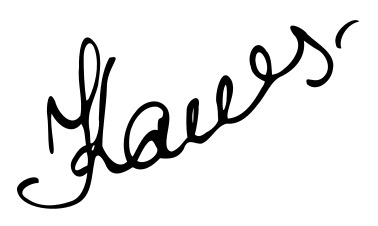
Signature of: valeri kamensky